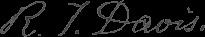
Signature of: robert t davis